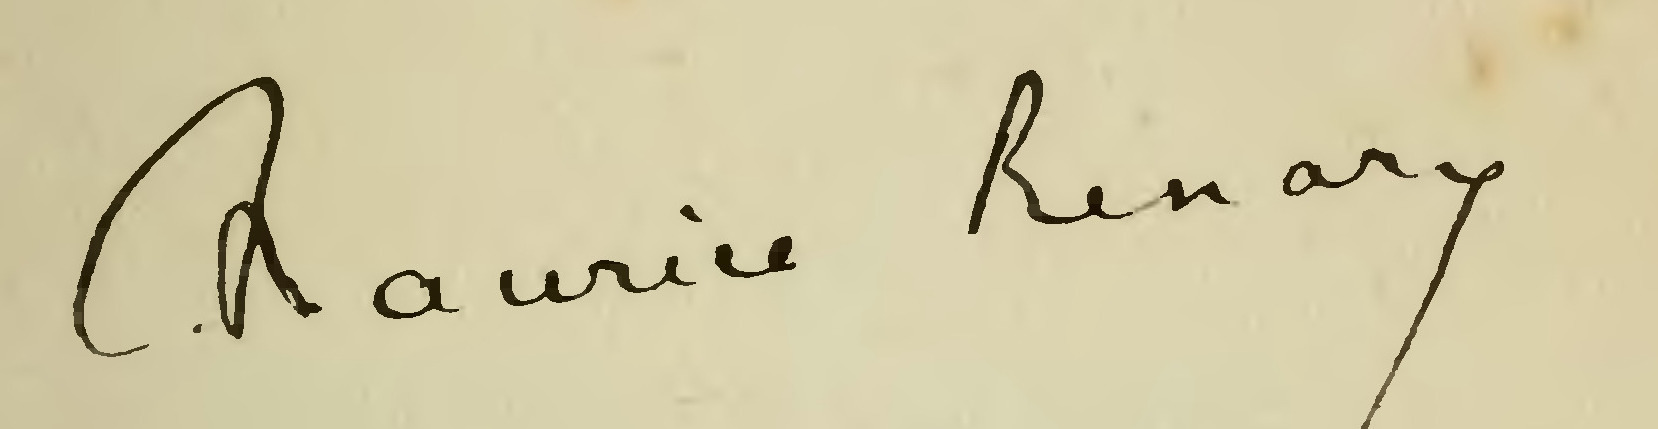
Signature of: maurice renard